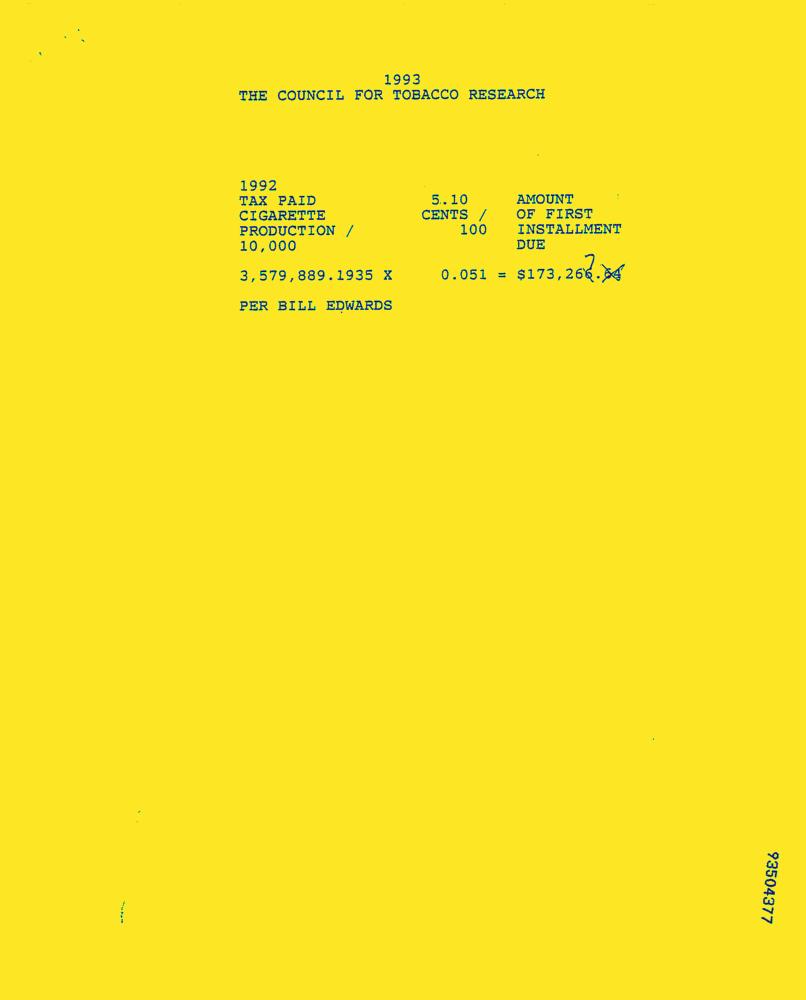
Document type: Invoice-Doc